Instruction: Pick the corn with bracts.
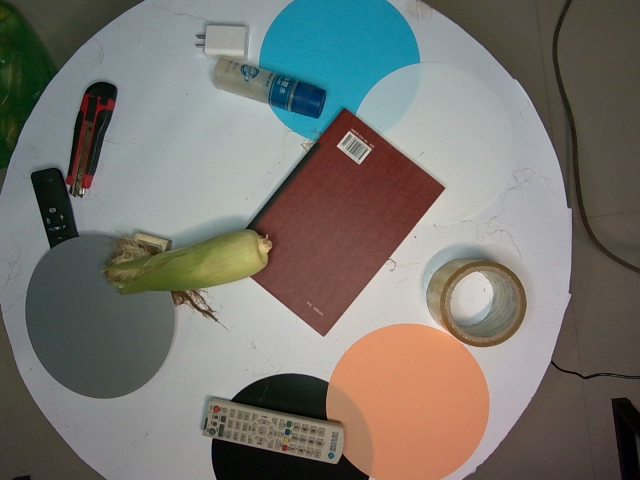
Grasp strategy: vertical